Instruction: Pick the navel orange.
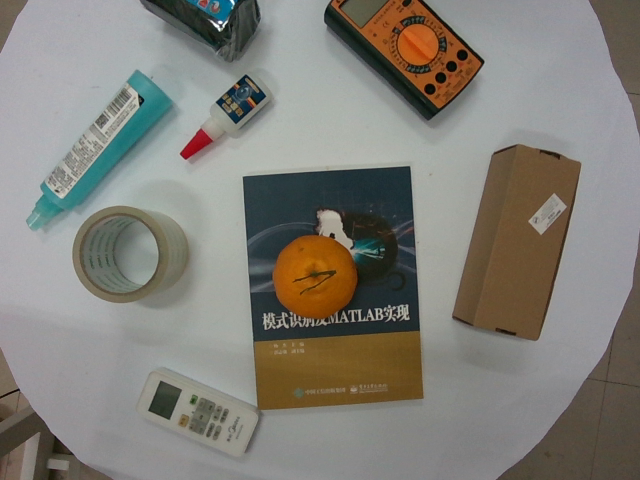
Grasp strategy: vertical